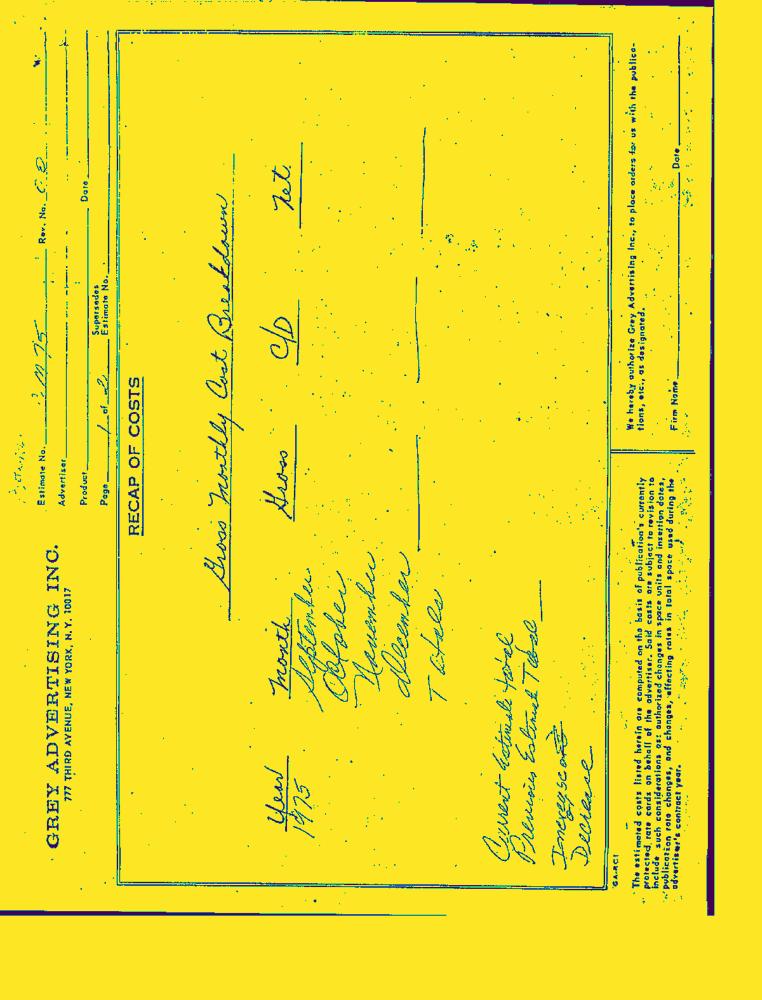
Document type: Invoice-Doc